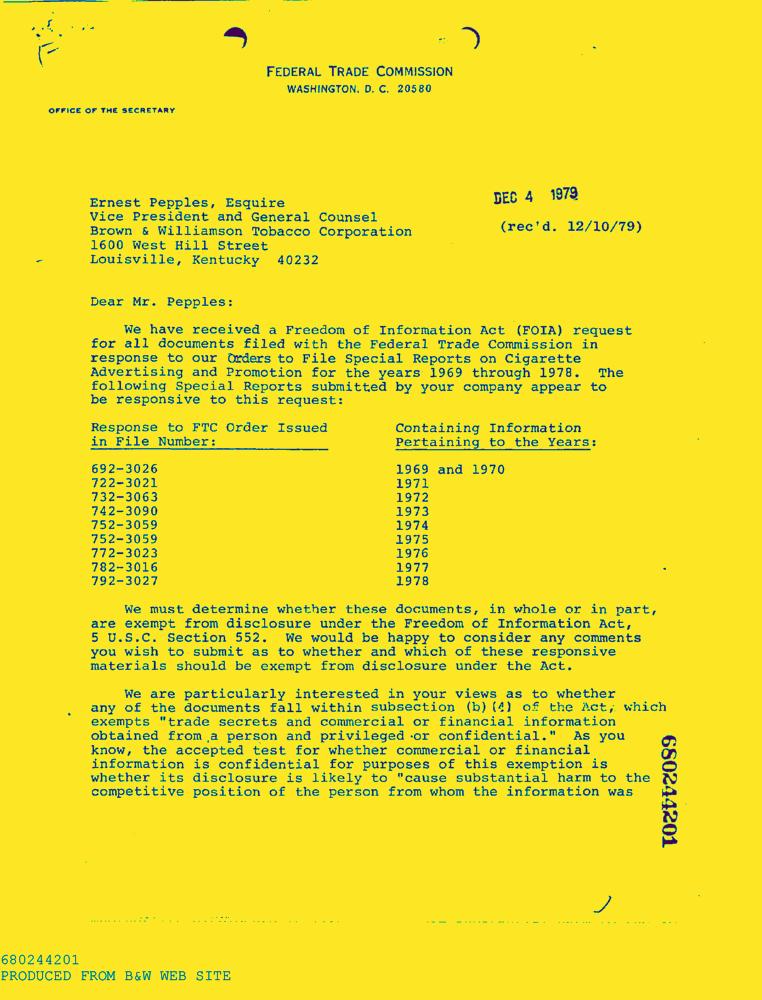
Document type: Letter-Doc